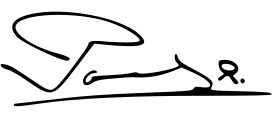
Signature of: paul of greece